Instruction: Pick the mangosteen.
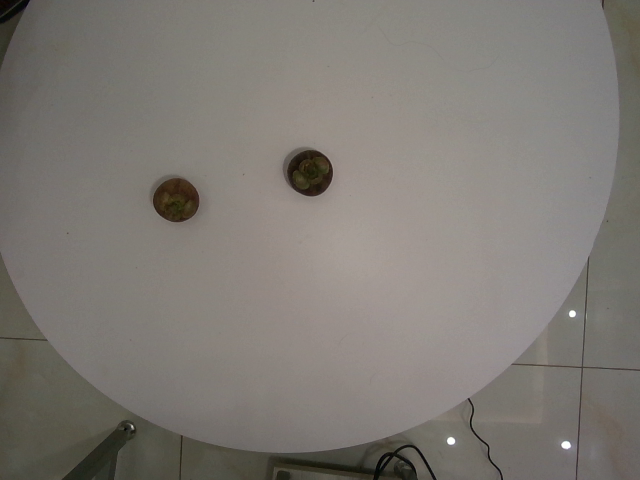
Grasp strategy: vertical